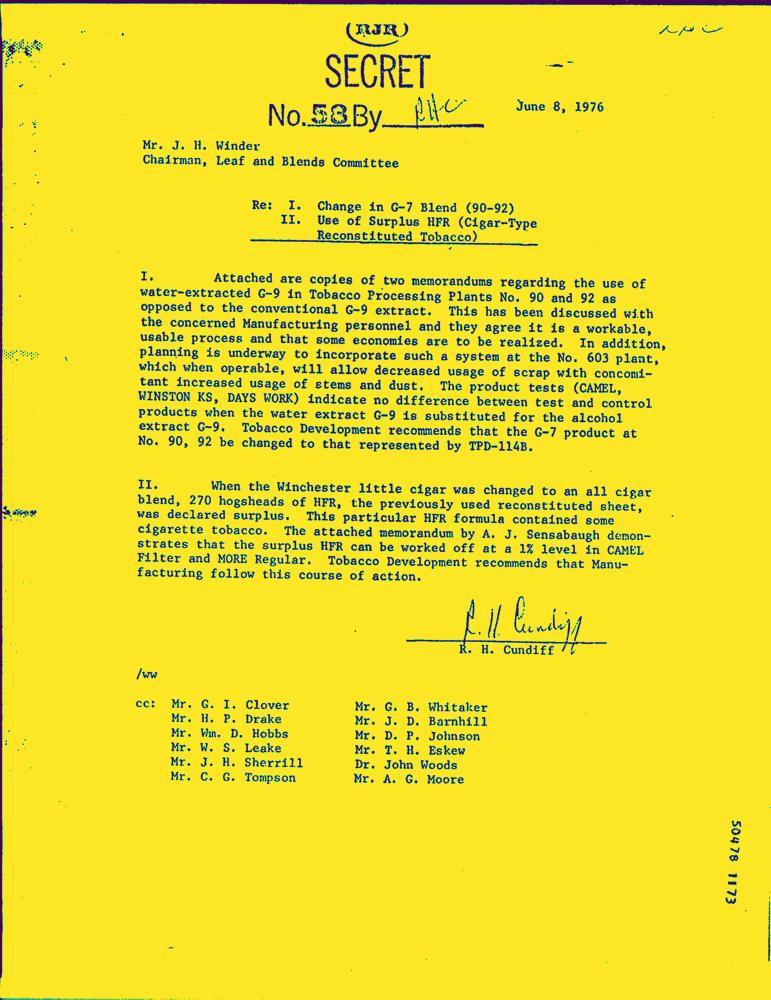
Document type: Letter-Doc